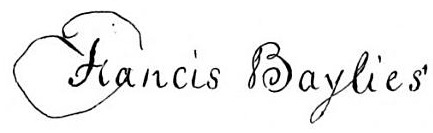
Signature of: francis baylies